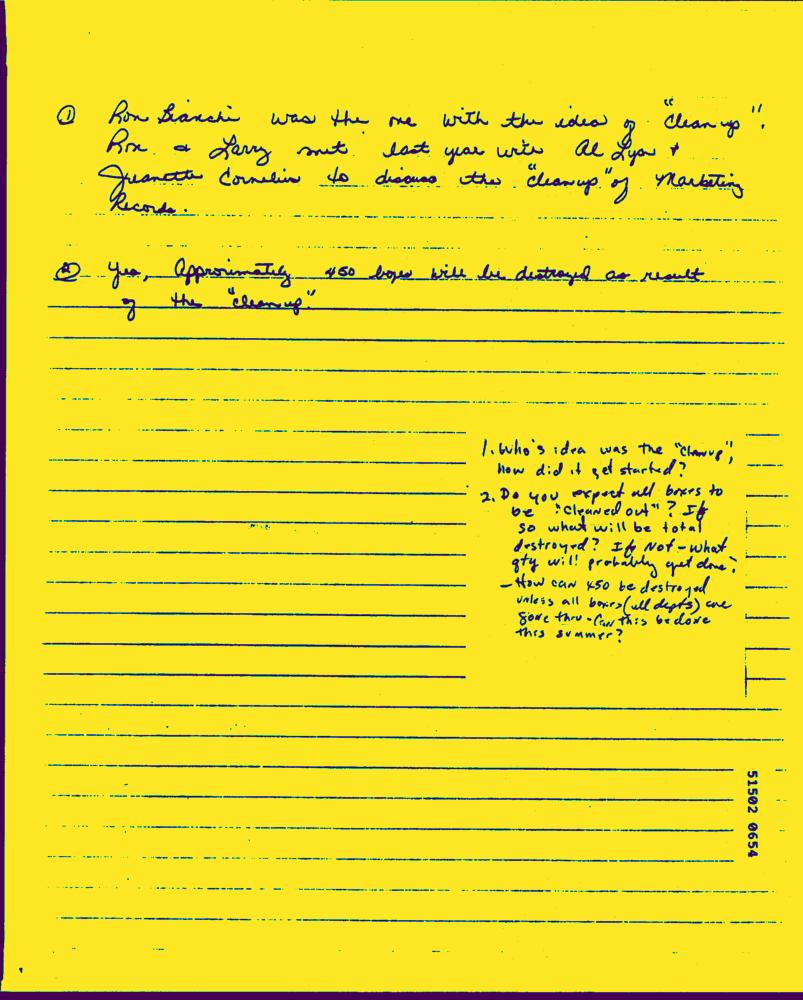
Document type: Hand-Written